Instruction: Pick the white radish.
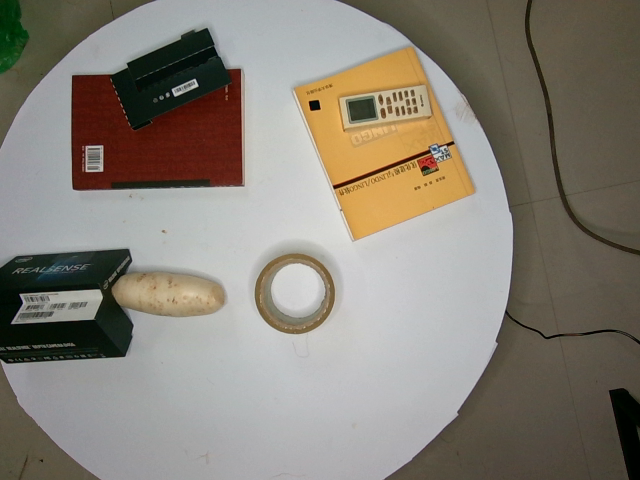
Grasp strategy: vertical